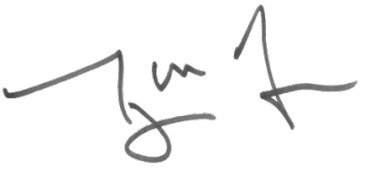
Signature of: trey martinez fischer